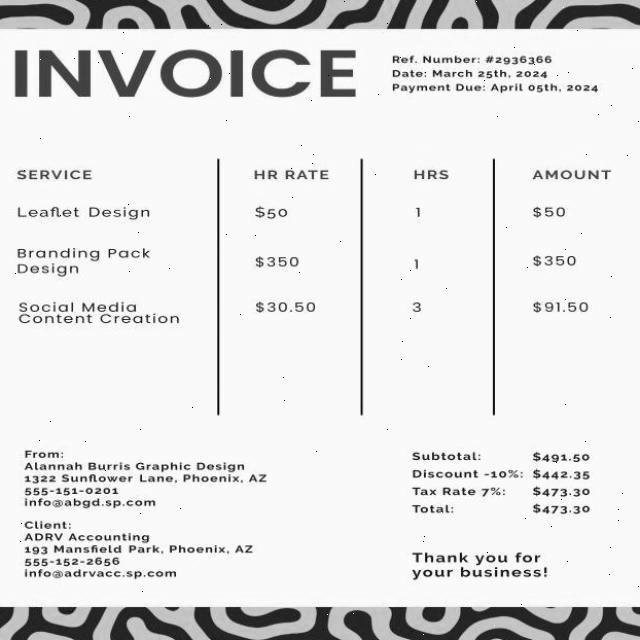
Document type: Invoice